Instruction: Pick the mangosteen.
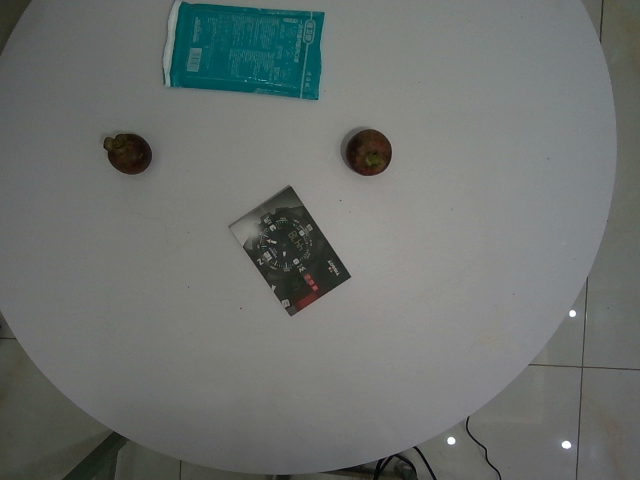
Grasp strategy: vertical